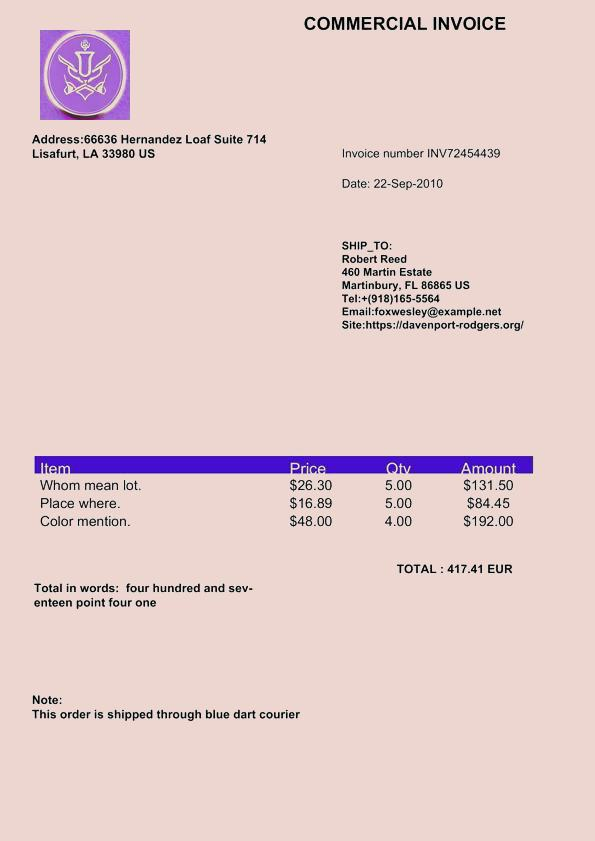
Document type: Invoice